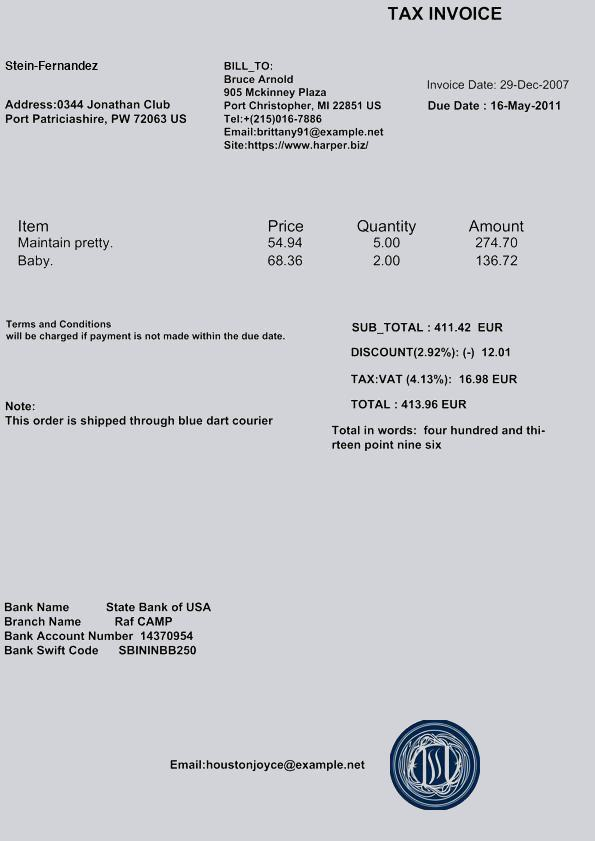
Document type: Invoice